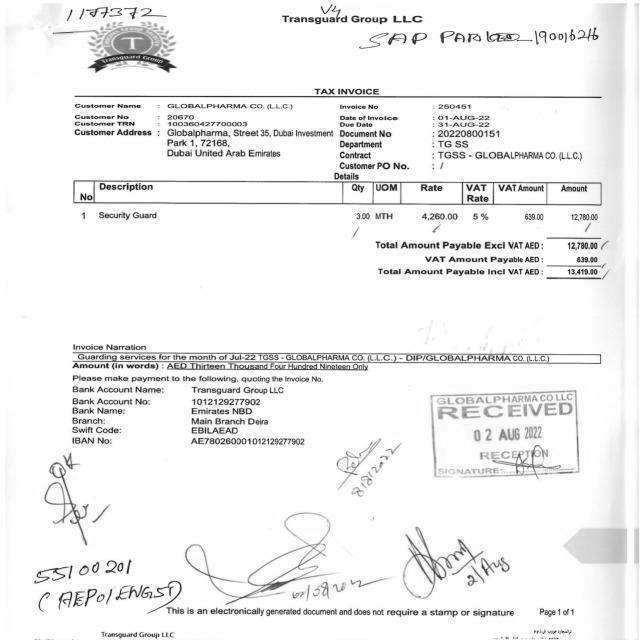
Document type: Invoice